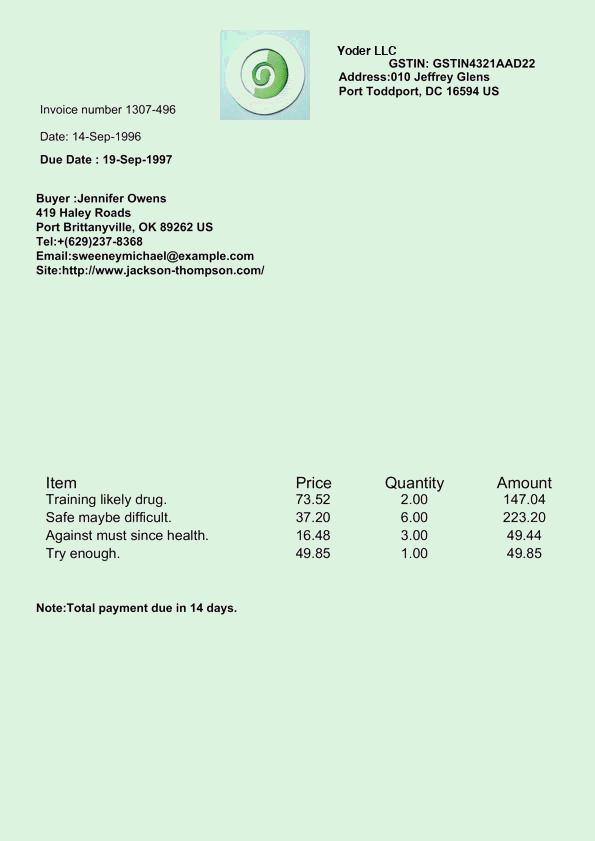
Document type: Invoice